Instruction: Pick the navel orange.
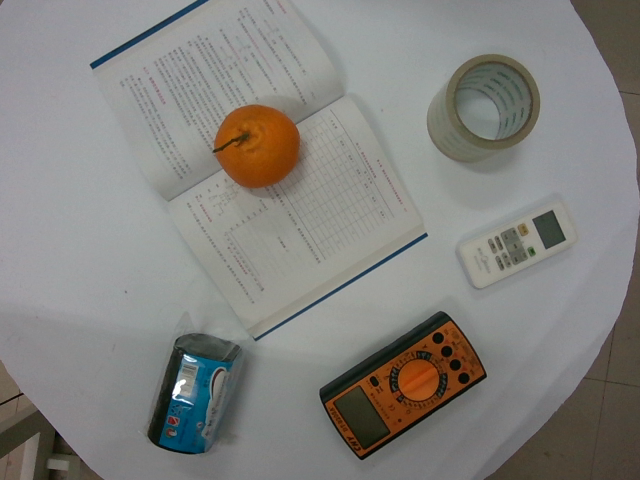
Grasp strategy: vertical